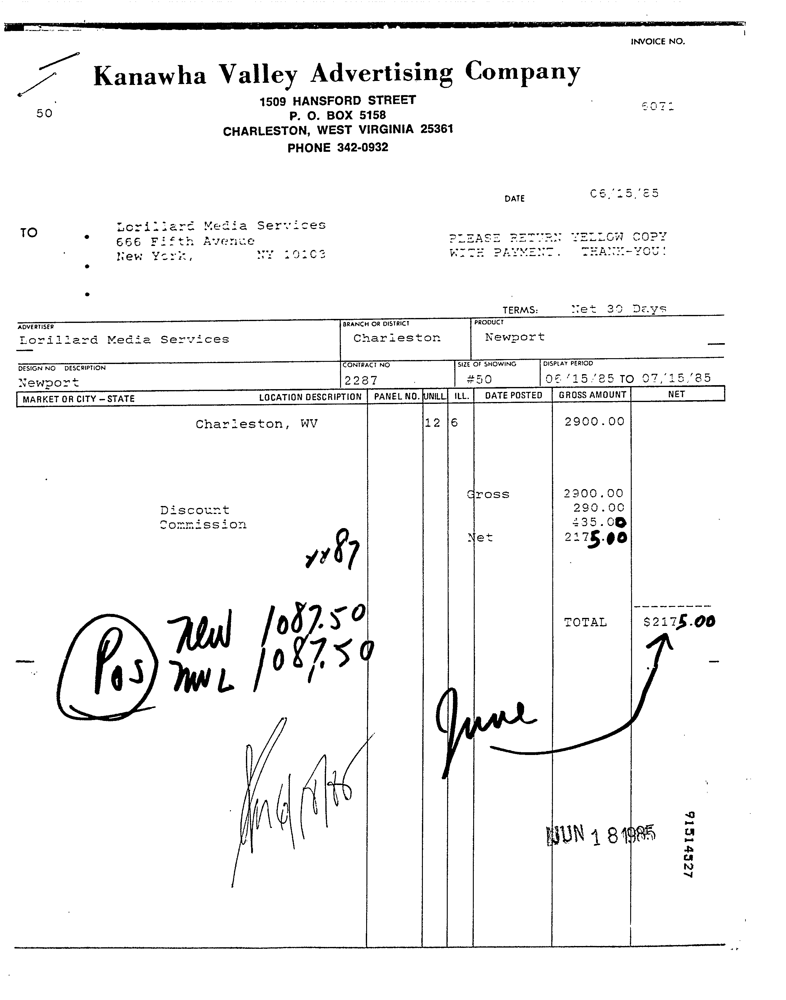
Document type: Invoice